Question: How does the patient history play a role?
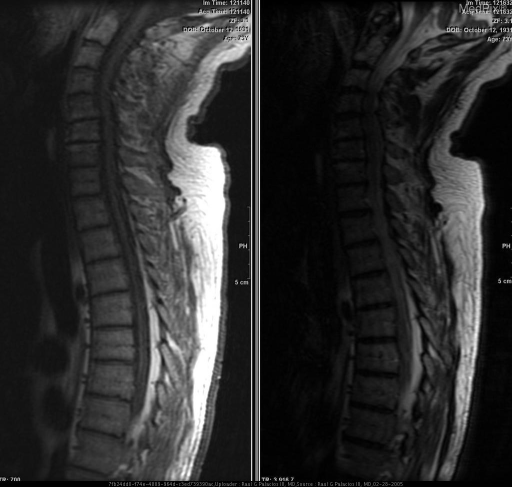
Answer: The patient's history of 76 y.o. man presents with back pain and hyperreflexia in the lower extremities.  MRI of brain showed no focal abnormalities. is key in understanding the case.